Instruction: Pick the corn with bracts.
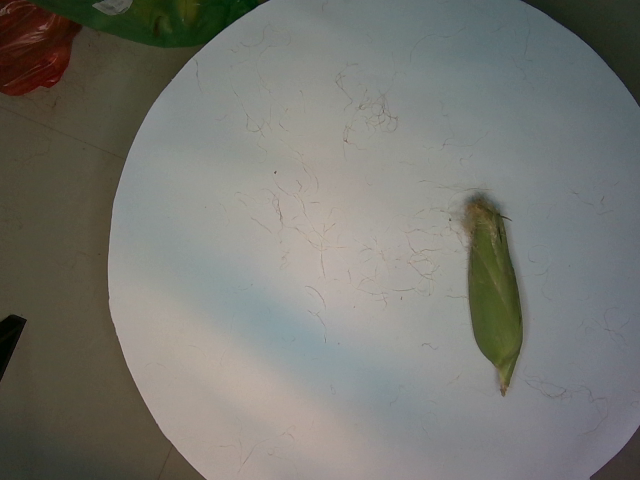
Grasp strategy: vertical